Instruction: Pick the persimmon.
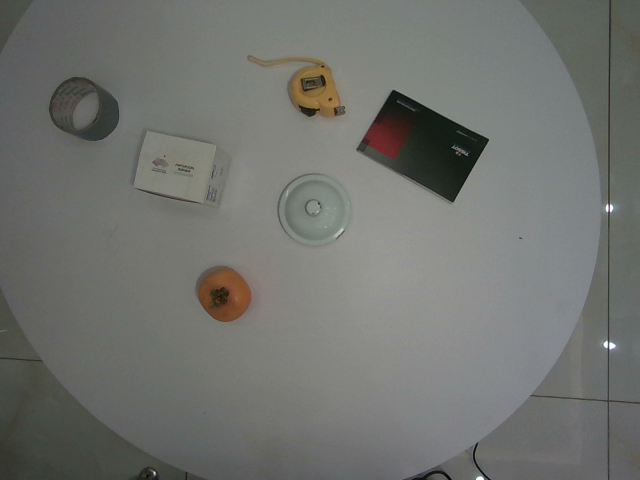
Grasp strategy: vertical